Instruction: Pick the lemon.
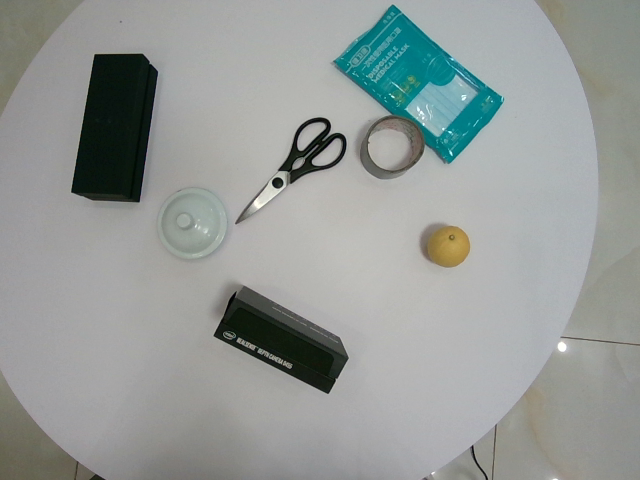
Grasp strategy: vertical